Question: Describe the condition in detail:
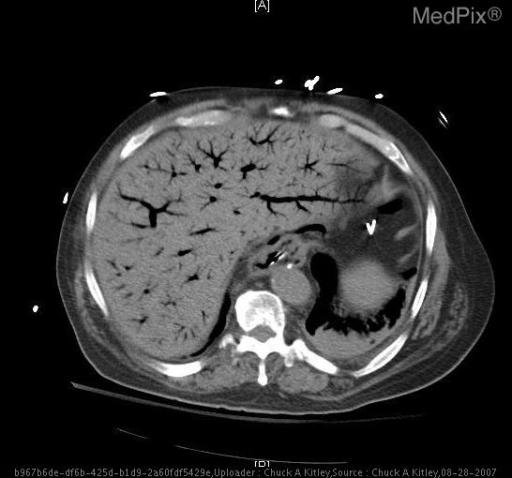
Answer: The disease is discussed as: Portal venous gas is usually due to an extension of air within the mesenteric venous system and associated bowel, or pneumatosis intestinalis. Pneumatosis intestinalis occurs in two distinct forms, primary (15%) and secondary (85%). Primary penumatosis occurs as an idiopathic entity secondary to formation of thin walled cysts within the submucosa of the bowel wall. Secondary pneumatosis is generally related to disease of the bowel wall, or may occur secondary to pulmonary disease.

Disruption of the normal mucosa by infection, trauma, ischemia/necrosis, surgery, or secondary to medication allows air to move into the submucosal spaces, where it tracks peripherally around the bowel wall. If enough air is collected within the bowel wall, it eventually spills into the mesenteric venous system, and then will begin to track superiorly and fill the portal venous system.

Radiographically, pneumatosis appears as multiple thin, curvilinear lucencies surrounding the bowel lumen within the bowel wall. It will be seen within the dependant and non-dependant portions of the bowel, often outlined by adjacent fluid filling the bowel lumen. On CT, gas may be noted to fill the mesenteric vasculature, collecting and eventually spreading to the portal venous system more centrally.  If enough gas is present, air may fill the portal venous vasculature of the liver and will appear as thin linear streaks branching out towards the periphery of the liver from a central location.  Differentiating portal venous from biliary gas may be difficult on plain films, however usually portal venous gas will be seen to within 2cm of the peripheral edge of the liver, while biliary gas generally appears more centrally.  On CT, air may be followed centrally within the liver and its location determined after observing collections within the main portal vein or common bile ducts.

Radiographs will demonstrate pneumatosis and portal venous gas in approximately 2/3 of patients, however the underlying cause can often not be determine with plain films.  CT will more definitively demonstrate the extent of pneumatosis/portal venous gas, and will additionally give further clues as to the source of the problem, i.e bowel ischemia, obstruction, inflammation, etc. Once the source is identified, prompt surgical or medical treatment should be started in order to treat the underlying pathological process.